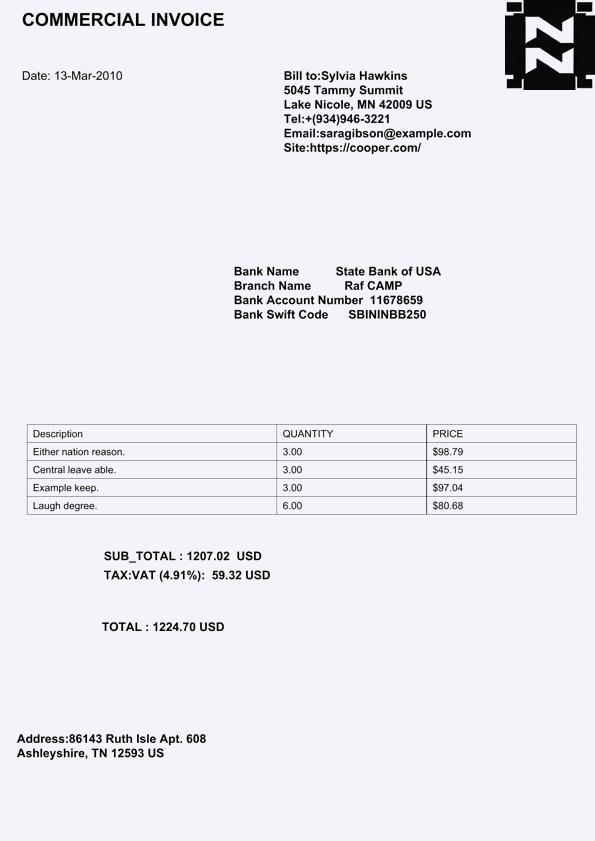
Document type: Invoice